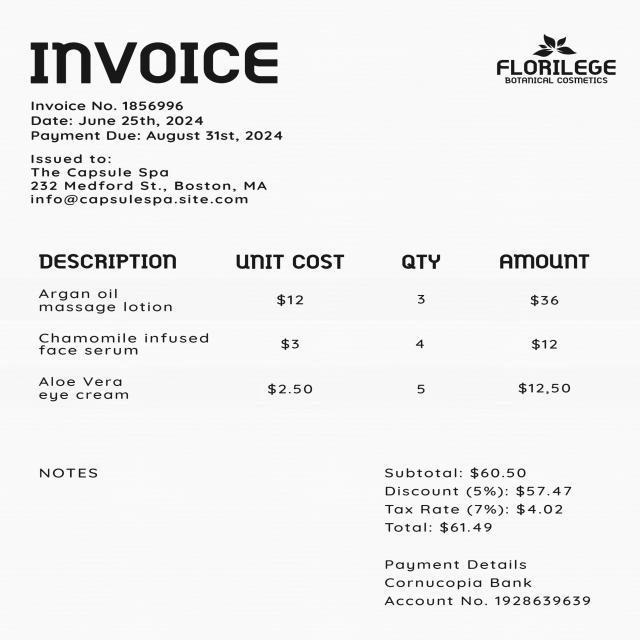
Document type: Invoice